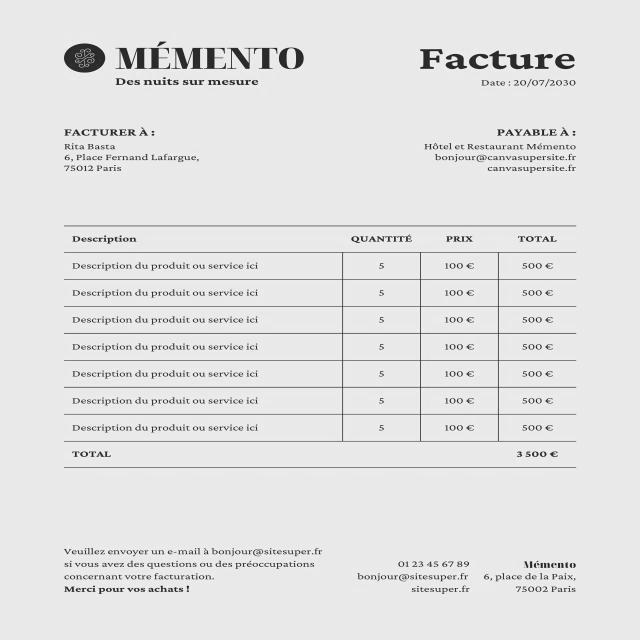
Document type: Invoice